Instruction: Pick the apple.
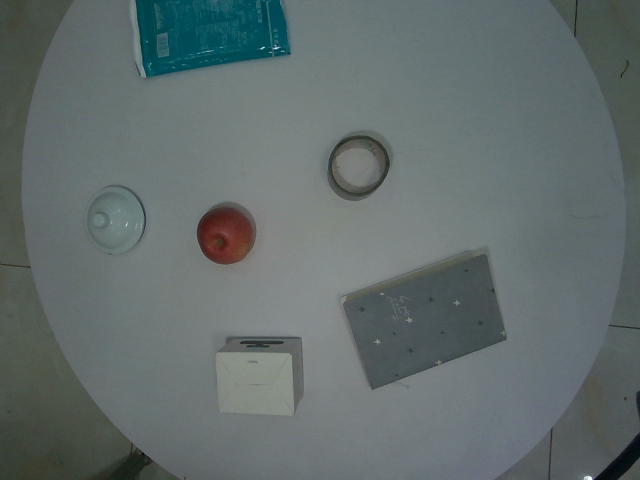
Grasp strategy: vertical